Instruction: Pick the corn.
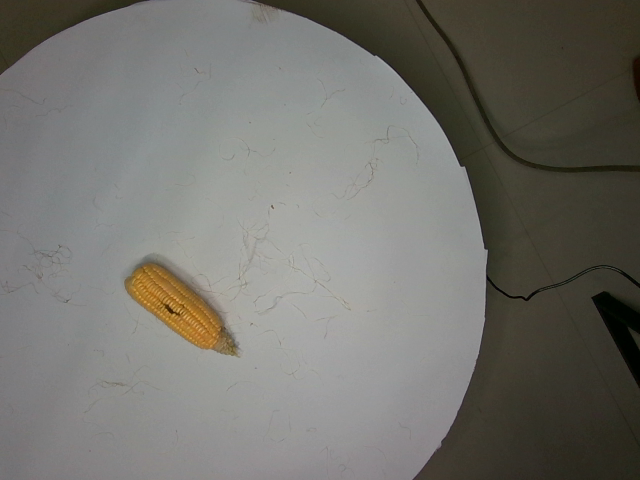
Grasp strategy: vertical